Question: Describe the condition in detail:
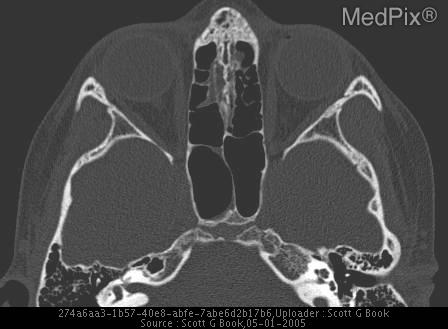
Answer: The disease is discussed as: Silent sinus syndrome is characterized by painless enophthalmos associated with chronic maxillary sinus atelectasis from chronic infundibular obstruction. This results in negative sinus pressure and collapse over time.  This syndrome has primarily been described in the otolaryngology and ophthalmology literature. The patient is typically an adult who presents to an ophthalmologist or an ENT specialist with a chronic history of painless facial asymmetry (one eye lower and sunken), diplopia, or both.  The patient may have symptoms of sinusitis but may be asymptomatic.

The diagnosis is made clinically and confirmed radiologically. Physical exam reveals a combination of enophthalmos, hypoglobus, upper-lid retraction, deepened upper-lid sulcus, and malar depression.

Radiologic evaluation is primarily by CT.  The imaging findings of the silent sinus syndrome a fully developed and opacified maxillary sinus with occluded infundibulum.  Occlusion is usually caused by lateral retraction of the uncinate process with apposition of the uncinate process against the inferomedial aspect of the orbital wall. There is resultant enlargement of the adjacent middle meatus with associated lateral retraction of the middle turbinate. The feature most characteristic is inward retraction of the sinus walls (medial wall, posterolateral wall, and orbital floor) with associated decrease in sinus volume. The downward retraction of the orbital floor into the maxillary sinus creates the eye or facial asymmetry.

Treatment is surgical involving making an outlet for mucous drainage from the obstructed sinus. A nasal antral window or a maxillary antrostomy is performed endoscopically. The post surgical sinus deformity may remain unchanged, improve slightly, or be restored to a near-normal configuration over time. Additional corrective surgery of the orbital floor may be accomplished.

============================
http://www.ncbi.nlm.nih.gov/entrez/query.fcgi?cmd=Retrieve&db=PubMed&dopt=Abstract&list_uids=94203633
http://www.ajronline.org/cgi/content/figsonly/178/2/503
http://www.laryngoscope.com/pt/re/laryngoscope/abstract.00005537-200106000-00008.htm;jsessionid=CFN5meDK83rOWfejtjGhVdI9eNOhOeY6WnvGHqPCy2fdePgnNvQU!583875742!-949856031!9001!-1
http://www.laryngoscope.com/pt/re/laryngoscope/abstract.00020840-199902000-00009.htm;jsessionid=CFN58WbqxkzTMJuHWoh1quFdWgPKXuCwImn5HUmV2wdjisErBWqc!583875742!-949856031!9001!-1